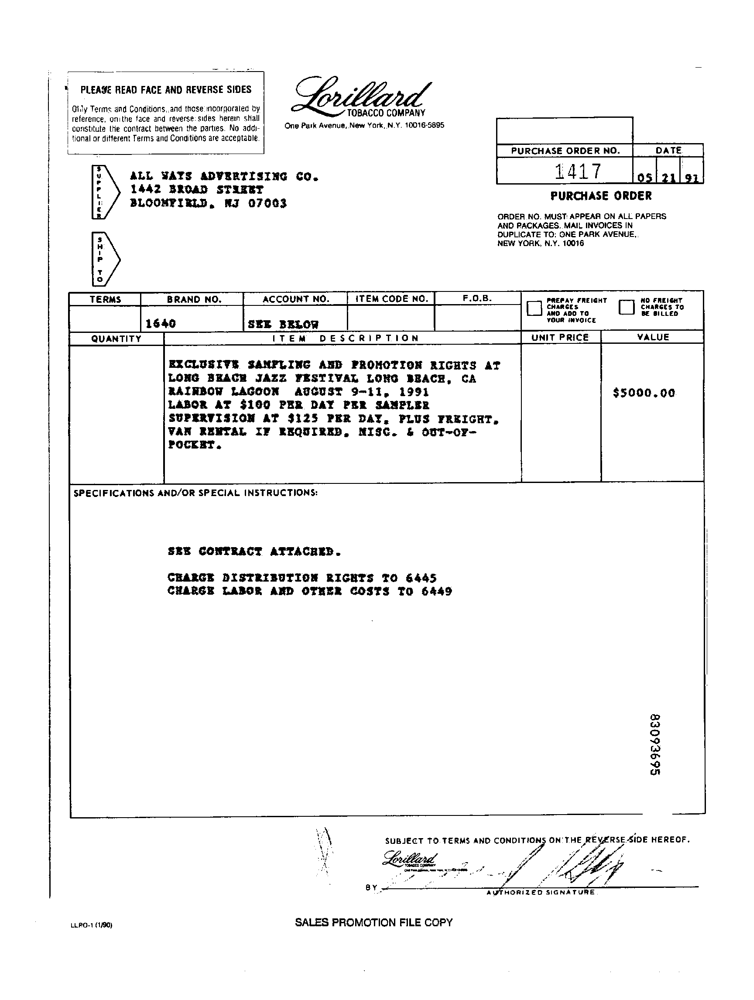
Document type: Invoice